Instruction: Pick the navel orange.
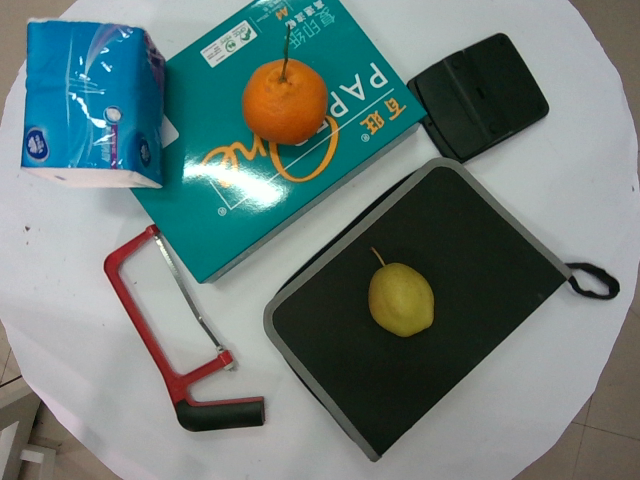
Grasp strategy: vertical